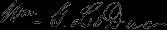
Signature of: william gates leduc